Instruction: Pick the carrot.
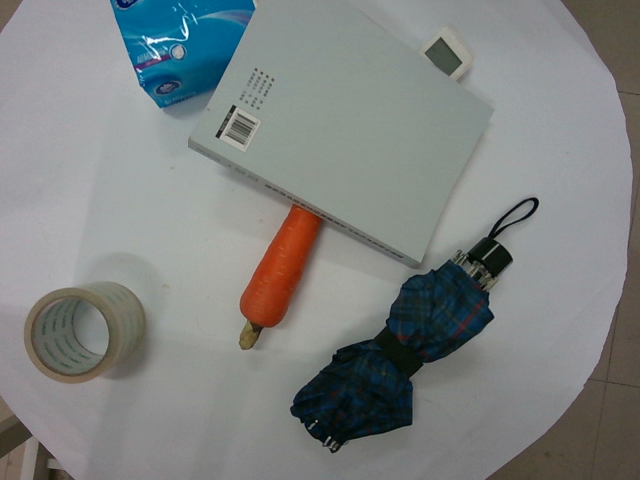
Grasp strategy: vertical